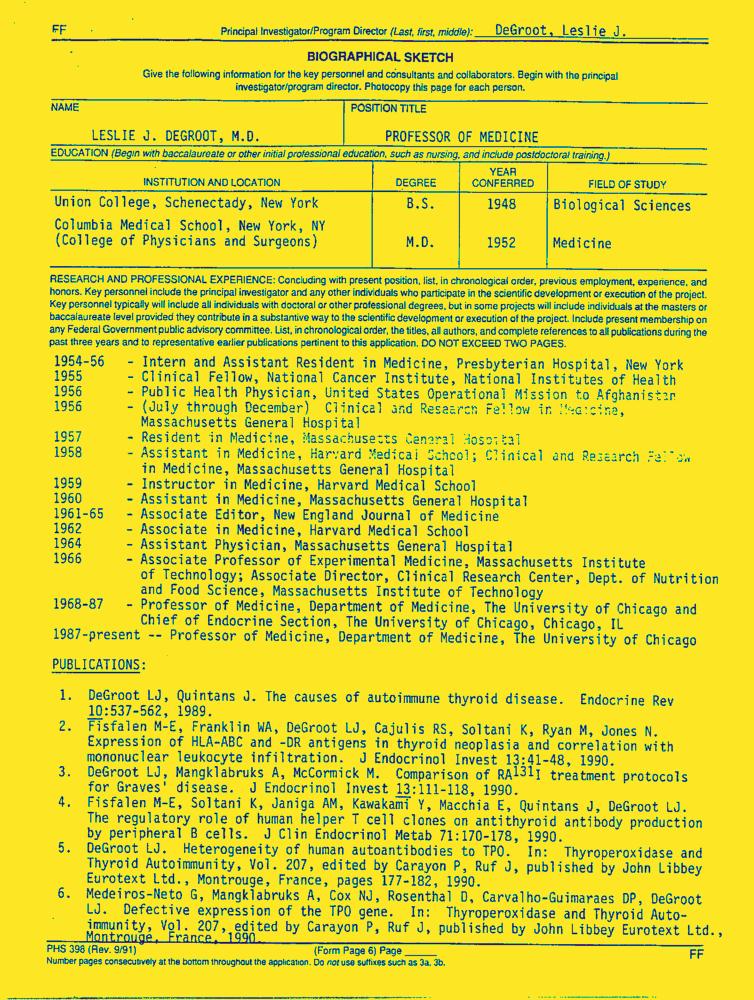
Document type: Resume-Doc